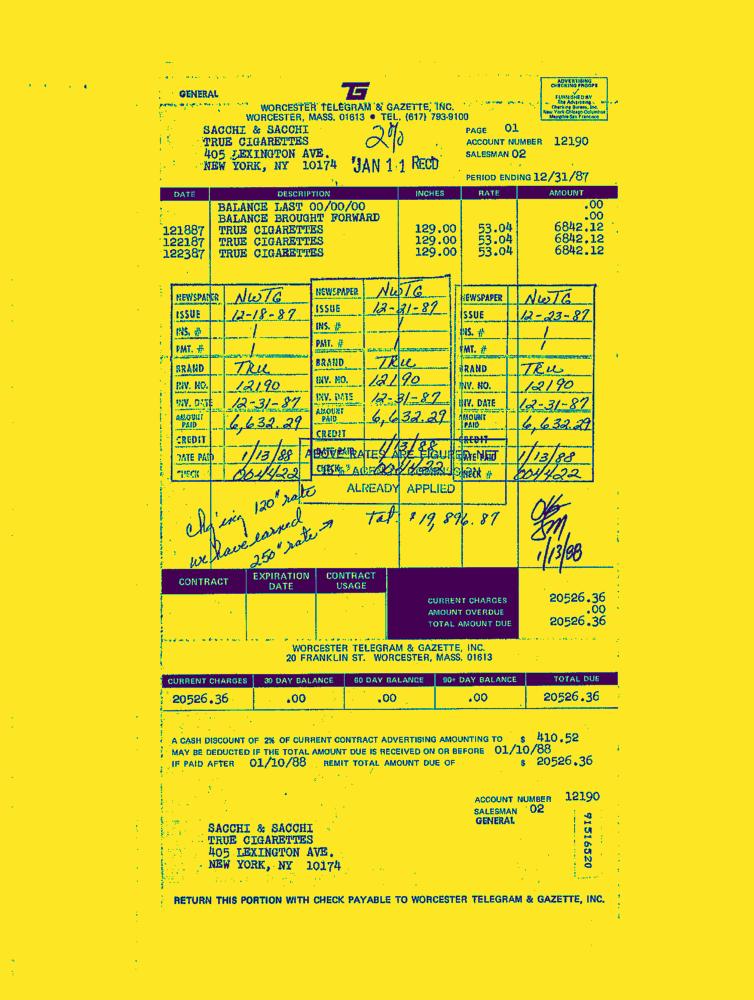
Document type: Invoice-Doc